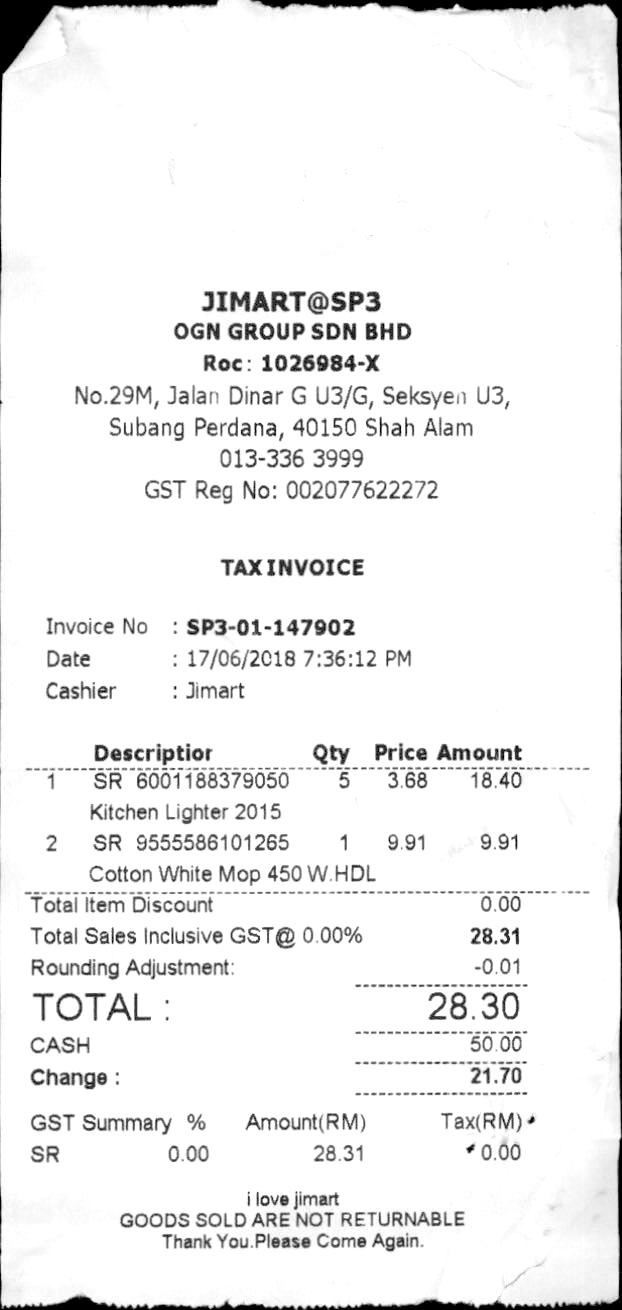
JIMART@SP3
OGN GROUP SDN BHD
ROC: 1026984-X
NO.29M,JALAN DINAR G U3/G,SEKSYEN U3,
SUBANG PERDANA, 40150 SHAH ALAM
013-336 3999
GST REG NO: 002077622272
TAXINVOICE
INVOICE NO
: SP3-01-147902
DATE
: 17/06/2018 7:36:12 PM
CASHIER
:JIMART
DESCRIPTIOR
QTY
PRICE AMOUNT
1
SR 6001188379050
5
3.68
18.40
KITCHEN LIGHTER 2015
2
SR 9555586101265
1
9.91
9.91
COTTON WHITE MOP 450 W.HDL
TOTAL ITEM DISCOUNT
0.00
TOTAL SALES INCLUSIVE GST @ 0.00%
28.31
ROUNDING ADJUSTMENT:
-0.01
TOTAL :
28.30
CASH
50.00
CHANGE :
21.70
GST SUMMARY %
AMOUNT(RM)
TAX(RM)
SR
0.00
28.31
0.00
I LOVE JIMART
GOODS SOLD ARE NOT RETURNABLE
THANK YOU.PLEASE COME AGAIN.